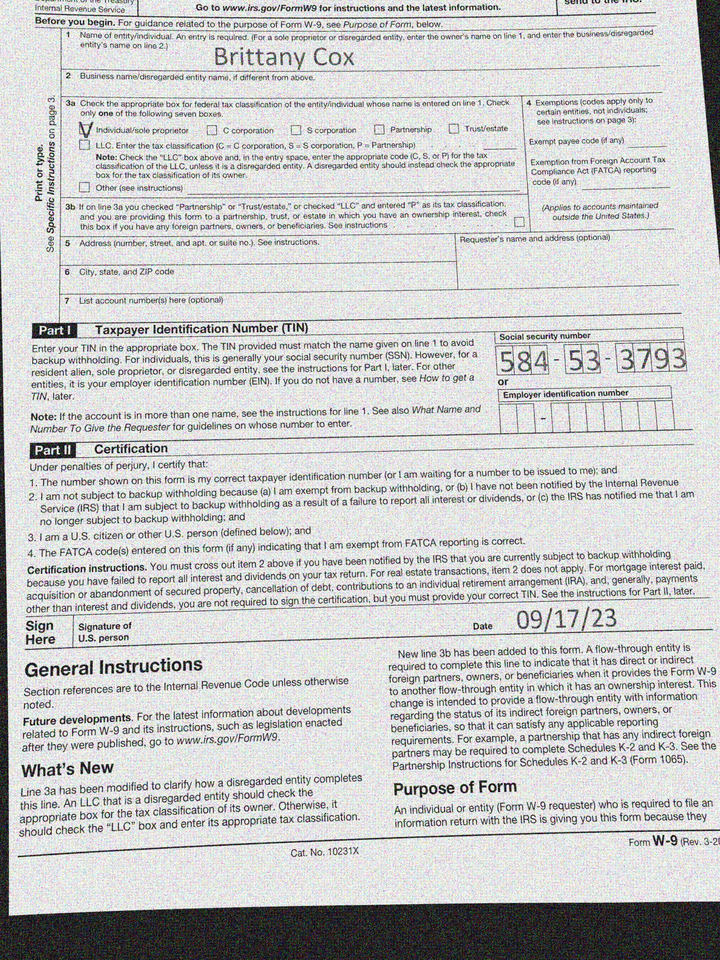
cbx: yes
ssn: 584533793
enm: Brittany Cox
sdt: 09/17/23